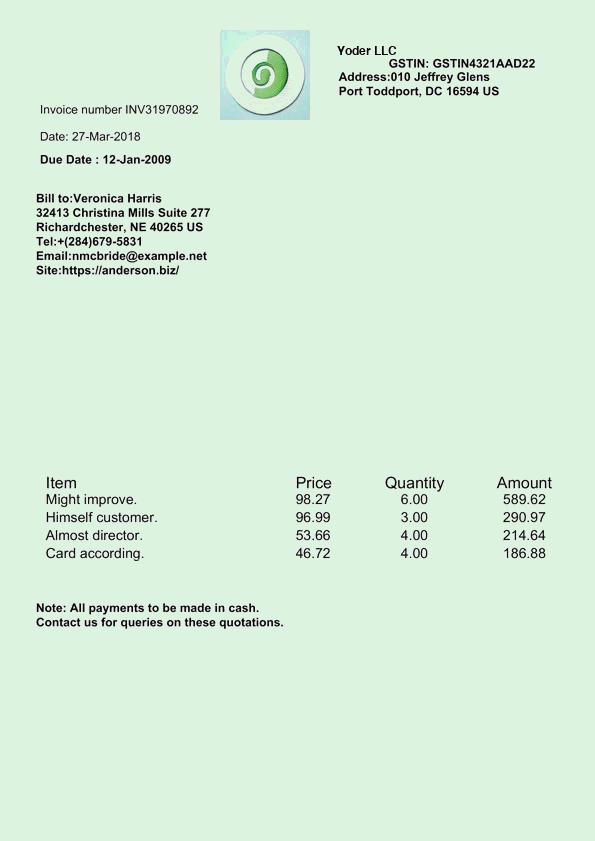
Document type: Invoice